Identify and extract the amount in words, amount in numbers, payee name, cheque date, and bank name from the image.
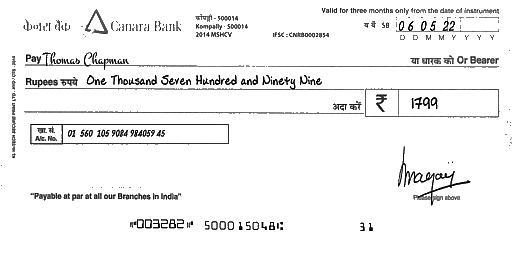
amt_in_words: One Thousand Seven Hundred and Ninety Nine
amt_in_figures: 1799
payee_name: Thomas Chapman
bank_name: Canara Bank
cheque_date: 06/05/22